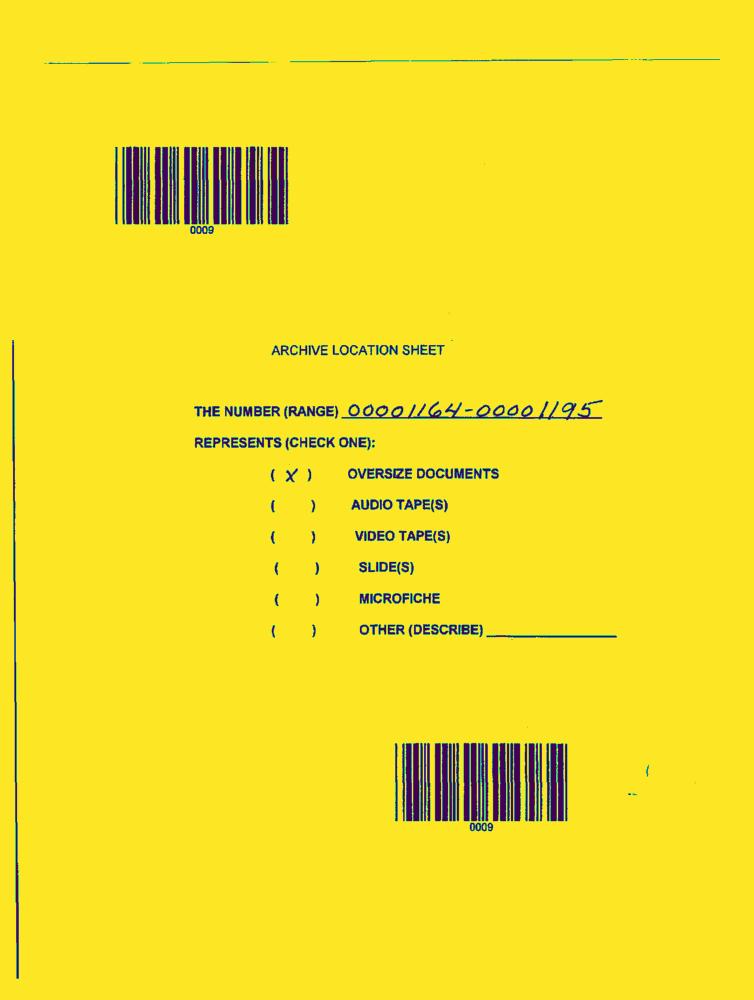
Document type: AD